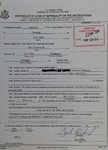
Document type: Invoice